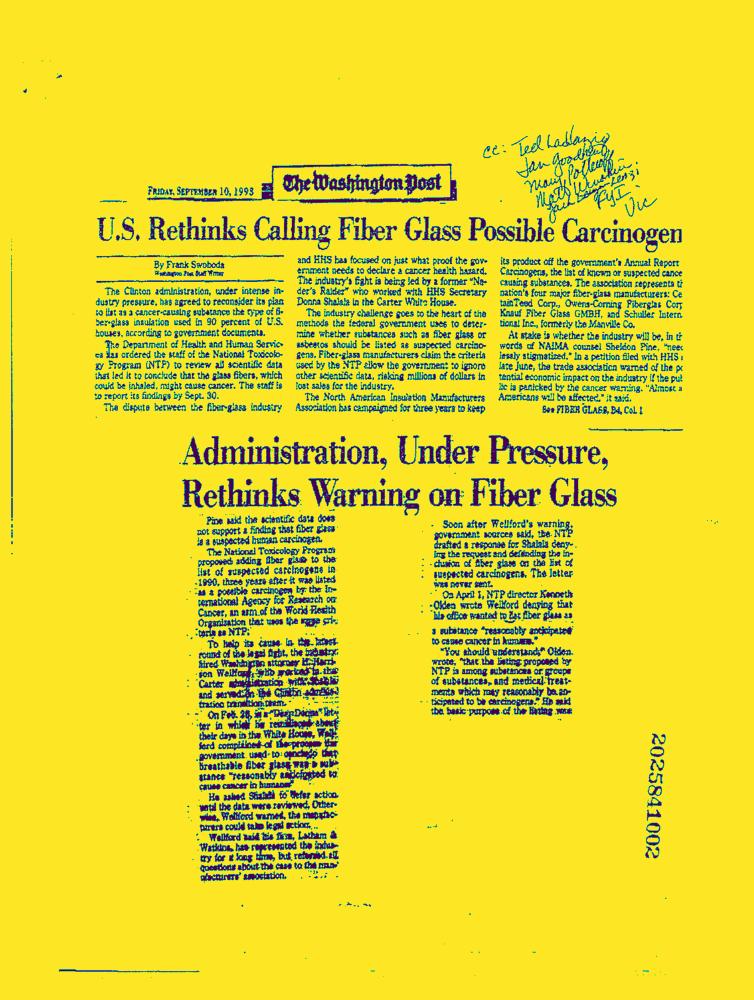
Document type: News-Article